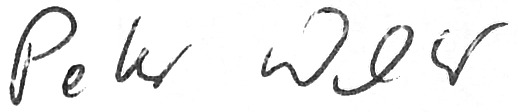
Signature of: peter walter